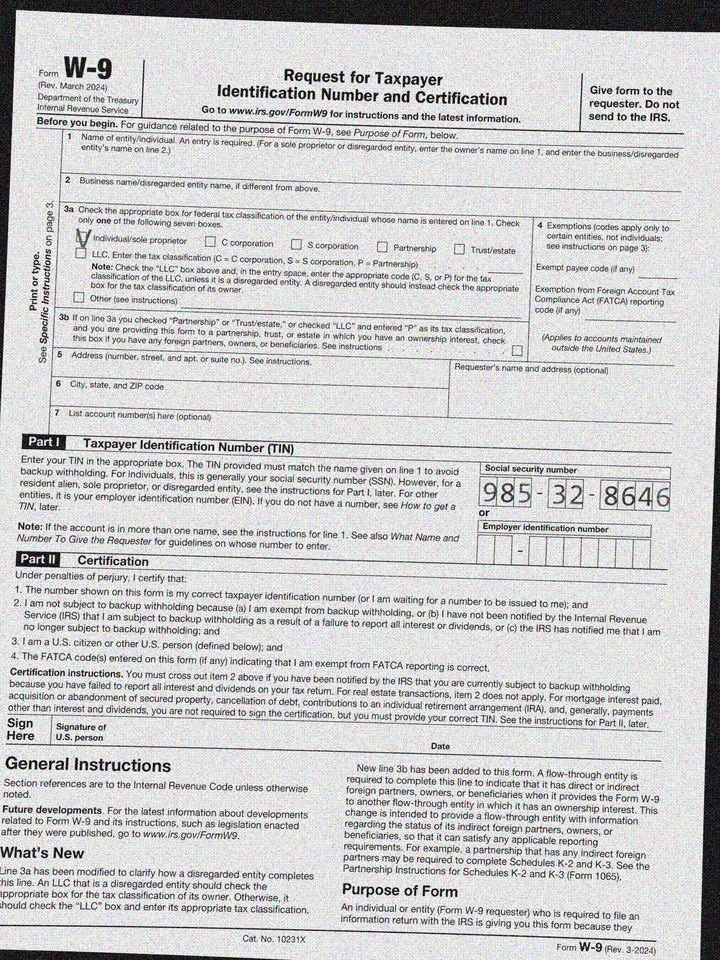
cbx: yes
ssn: 985328646